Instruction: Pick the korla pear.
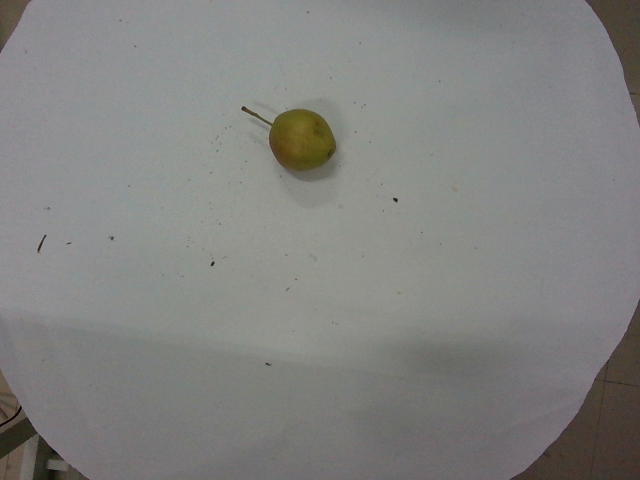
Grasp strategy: vertical